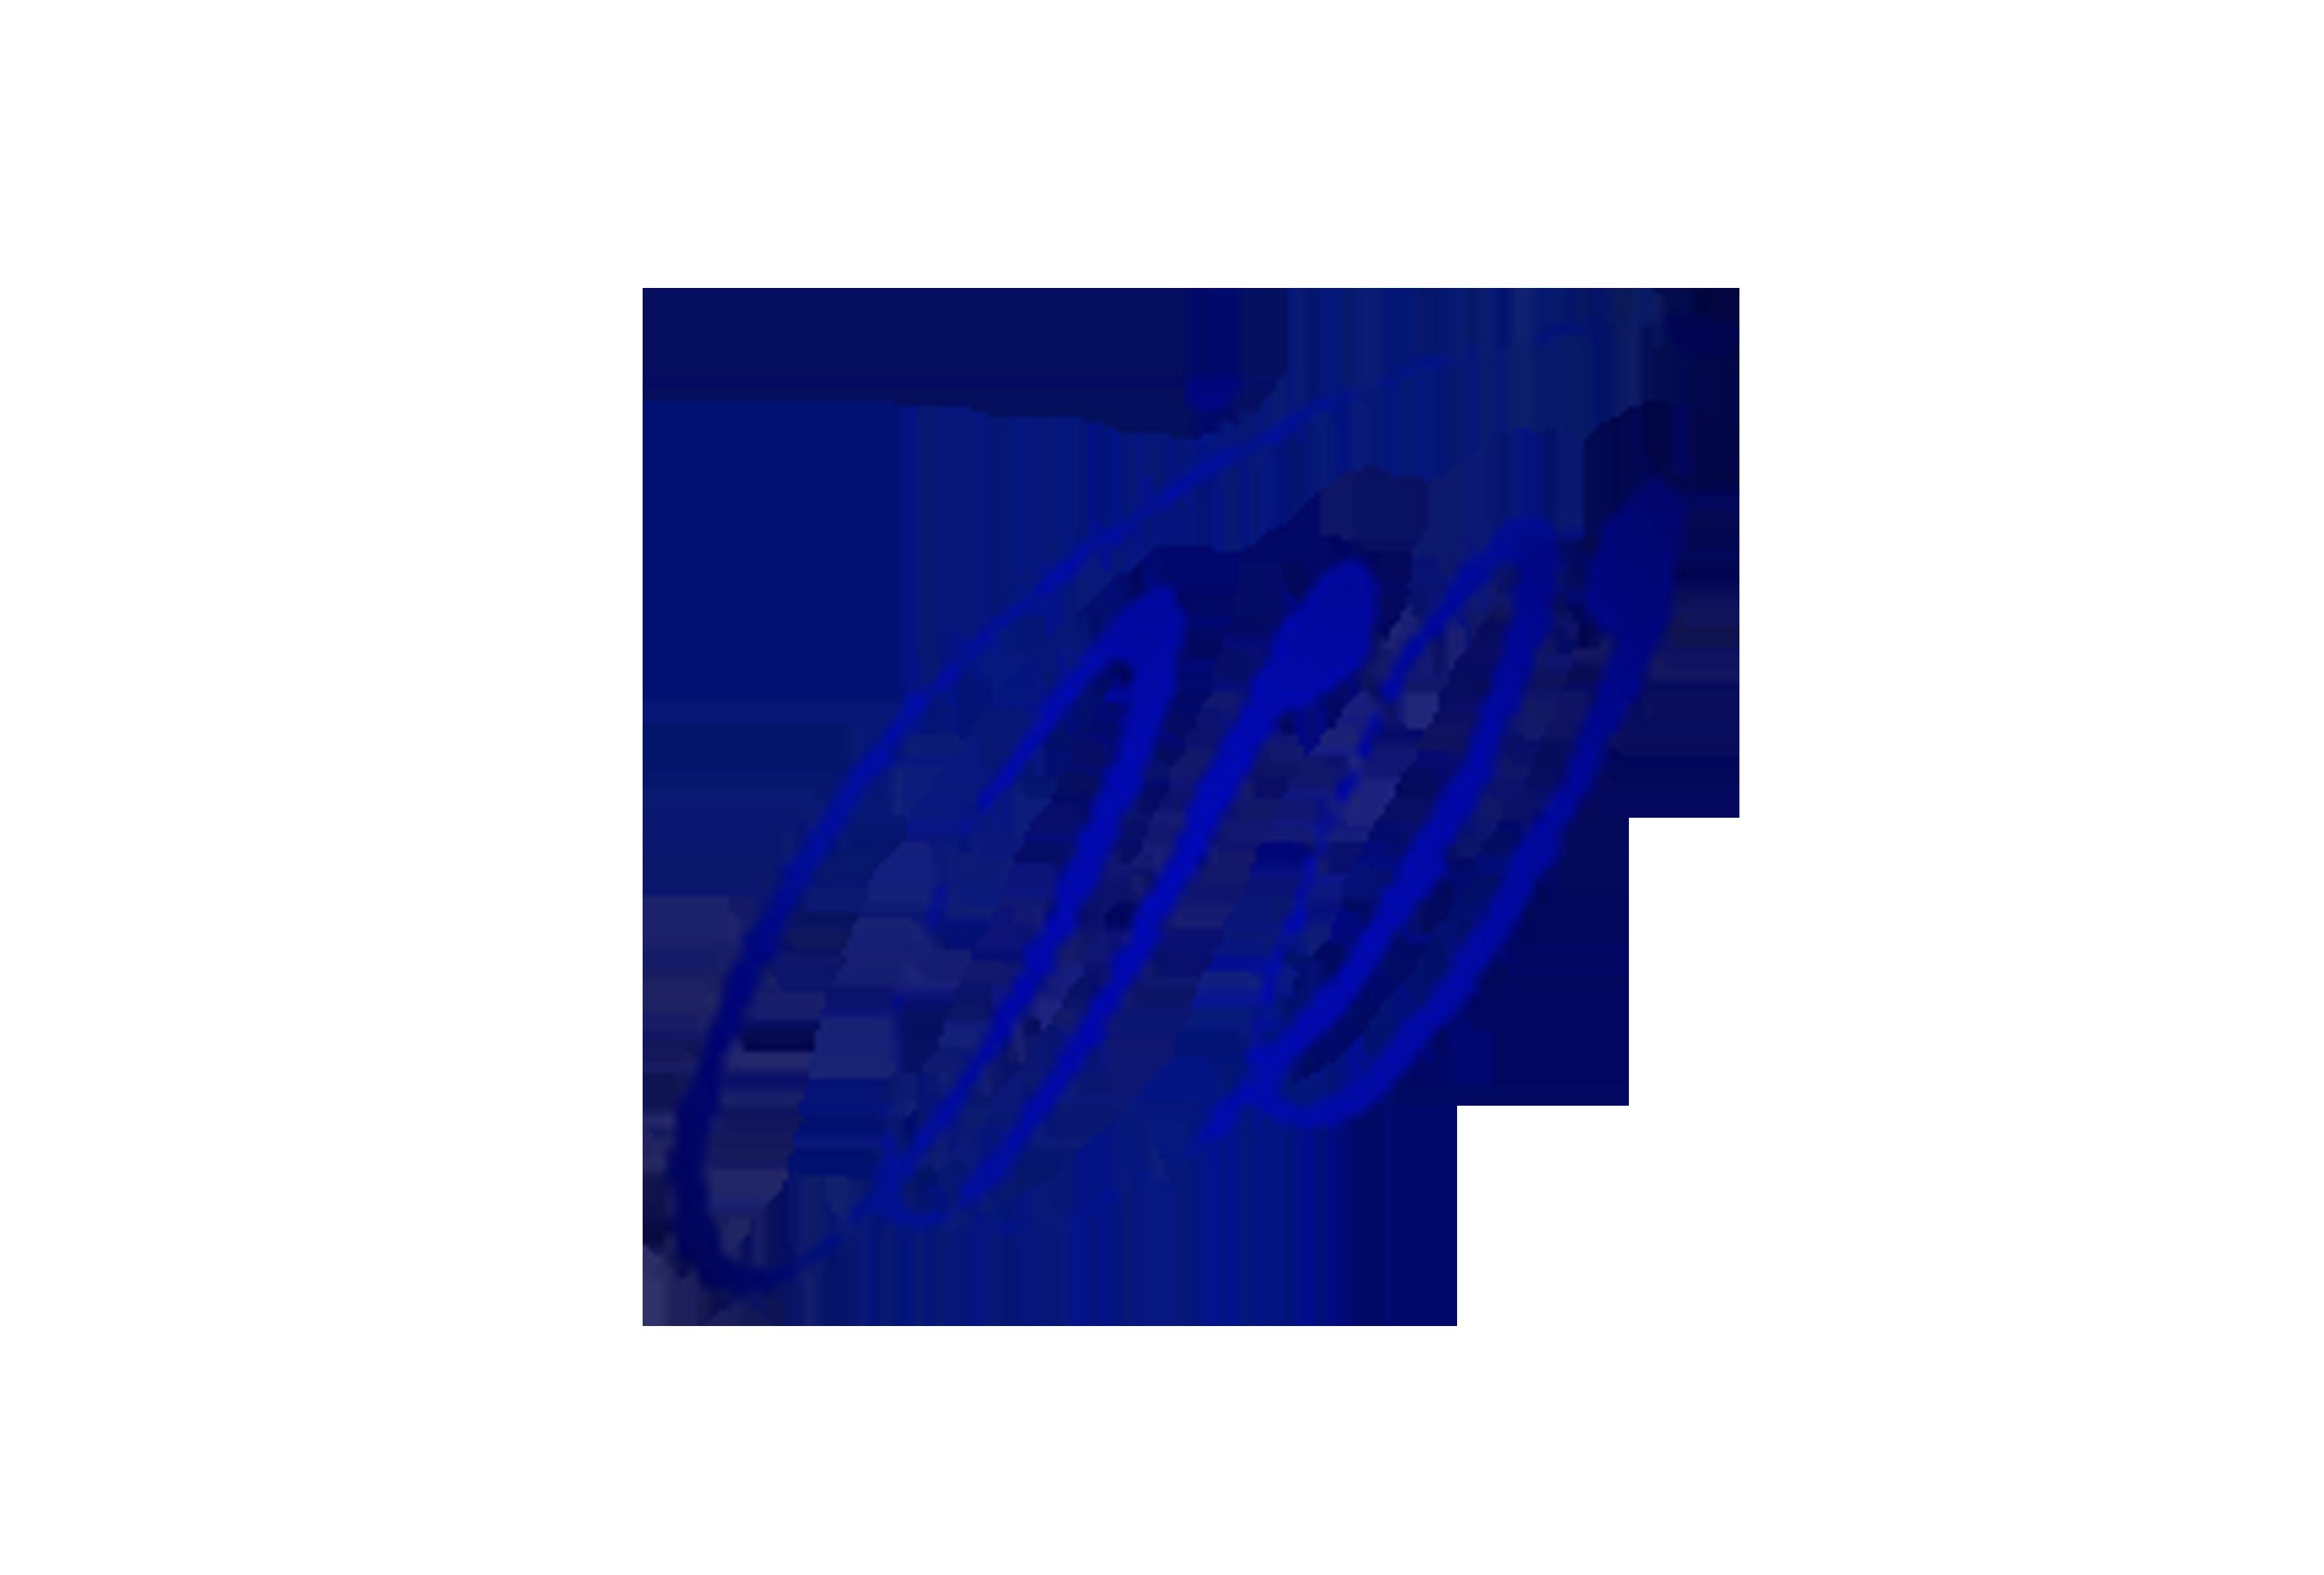
Signature of: faramarz ghahremanifar